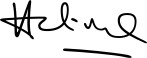
Signature of: halimah yacob